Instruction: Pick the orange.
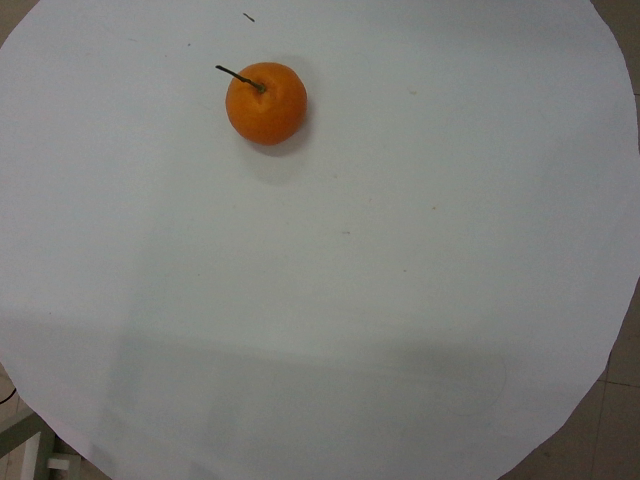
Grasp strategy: vertical